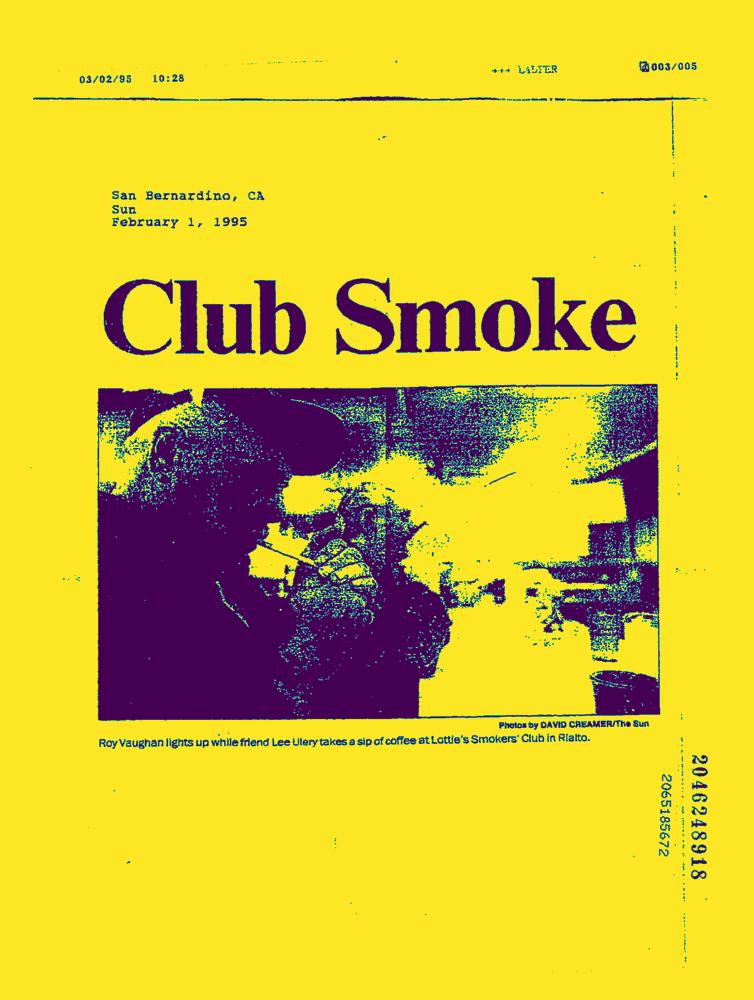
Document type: News-Article